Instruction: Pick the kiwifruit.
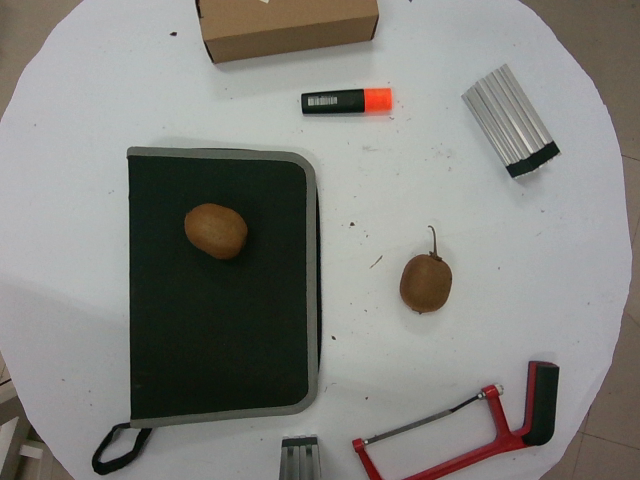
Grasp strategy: vertical